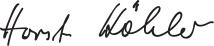
Signature of: horst köhler